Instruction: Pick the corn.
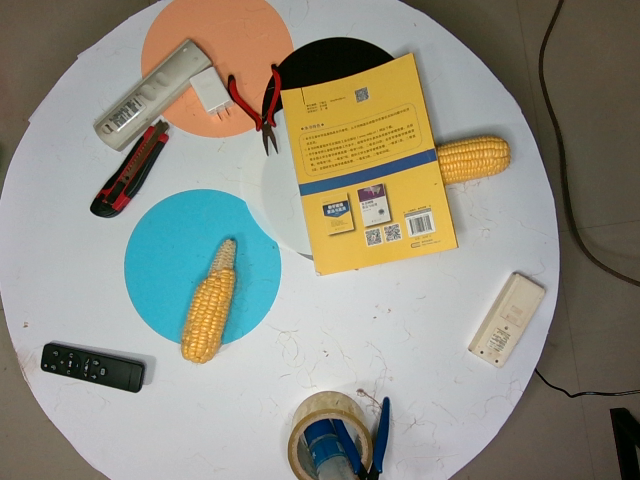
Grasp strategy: vertical